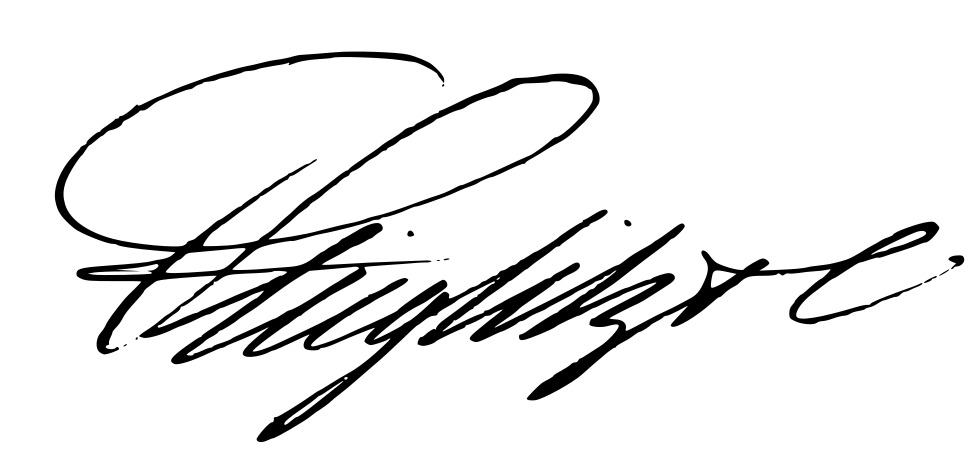
Signature of: alexander von stieglitz